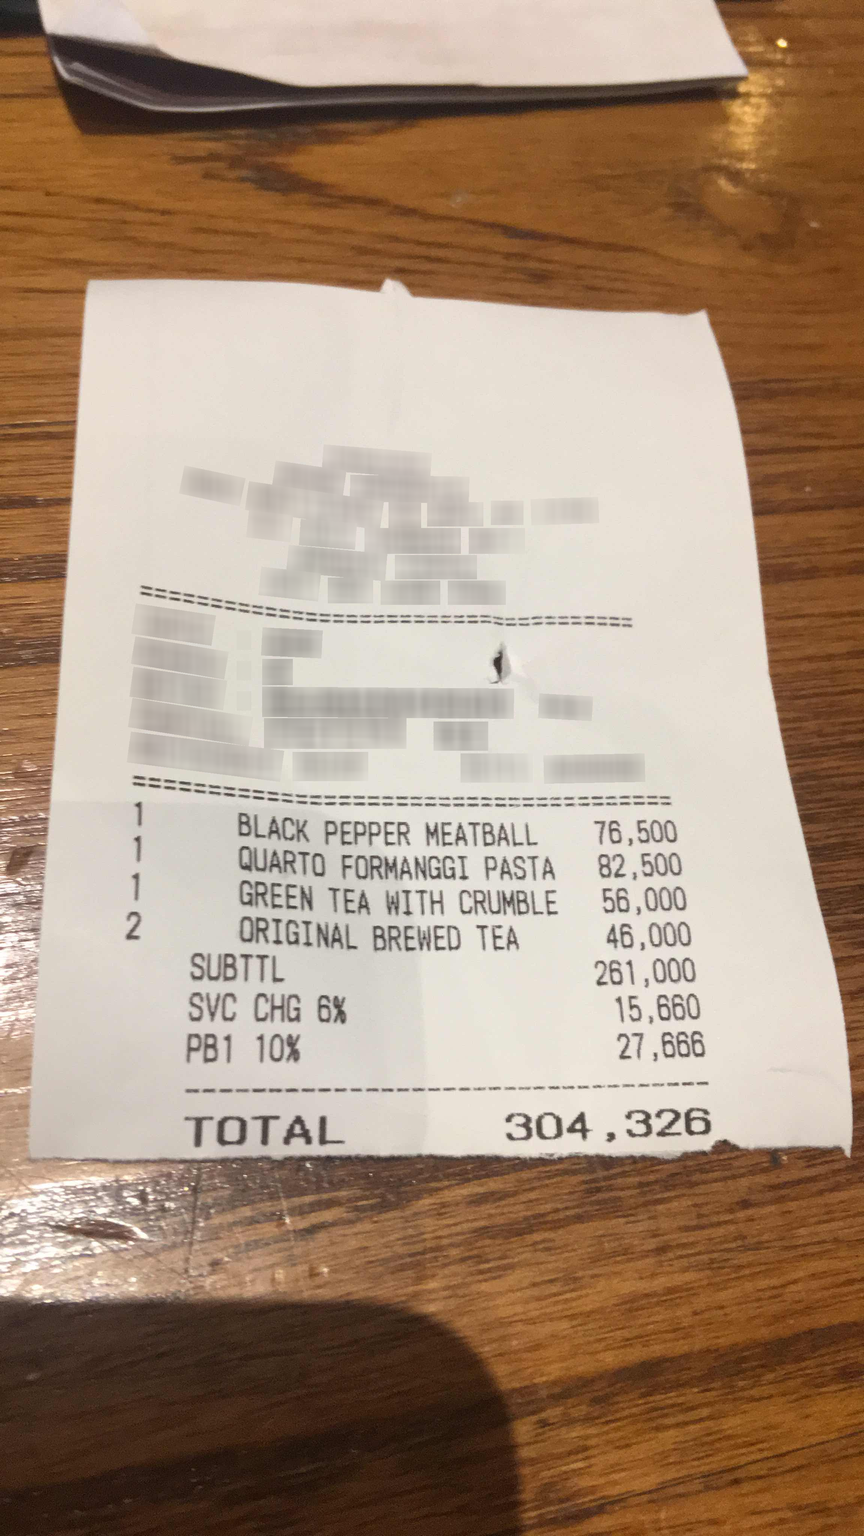
Extraction:
receipt: line_items: name: BLACK PEPPER MEATBALL
price: 76,500
qty: 1
name: QUARTO FORMANGGI PASTA
price: 82,500
qty: 1
name: GREEN TEA WITH CRUMBLE
price: 56,000
qty: 1
name: ORIGINAL BREWED TEA
price: 46,000
qty: 2
subtotal: 261,000
tax: 27,666
service: 15,660
total: 304,326